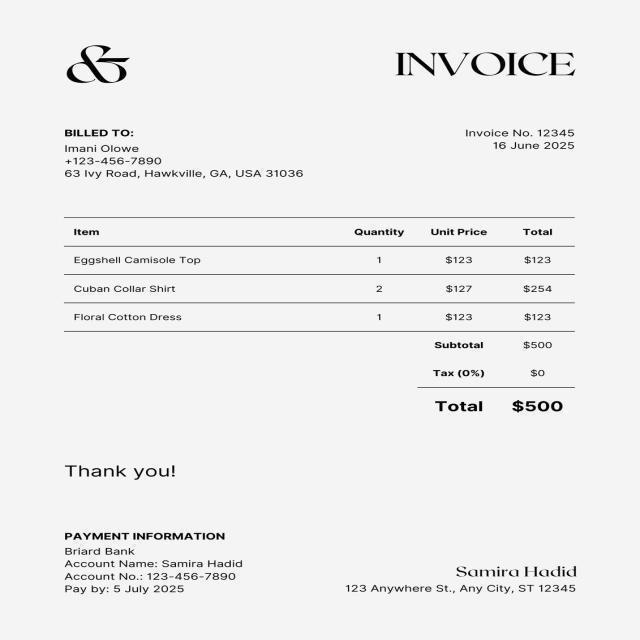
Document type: Invoice